Question: What are the imaging findings?
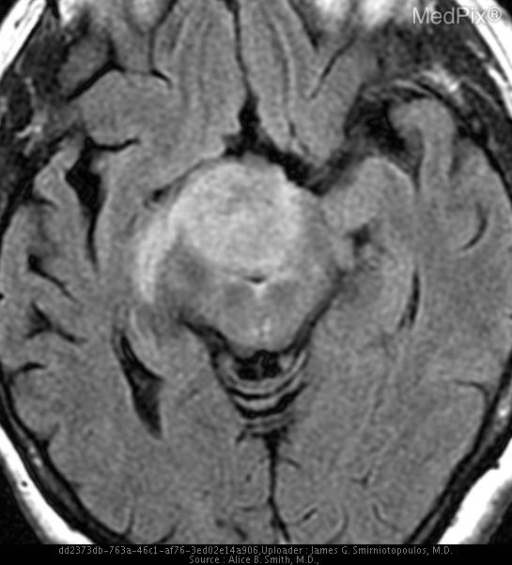
Answer: The imaging shows Relatively homogeneous mass in the region of third ventricle and hypothalamus Abnormal signal in the interpedunclular cister and extending toward the right..